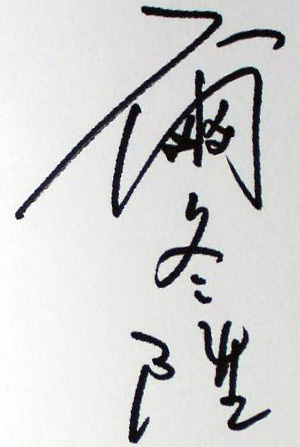
Signature of: derek yee